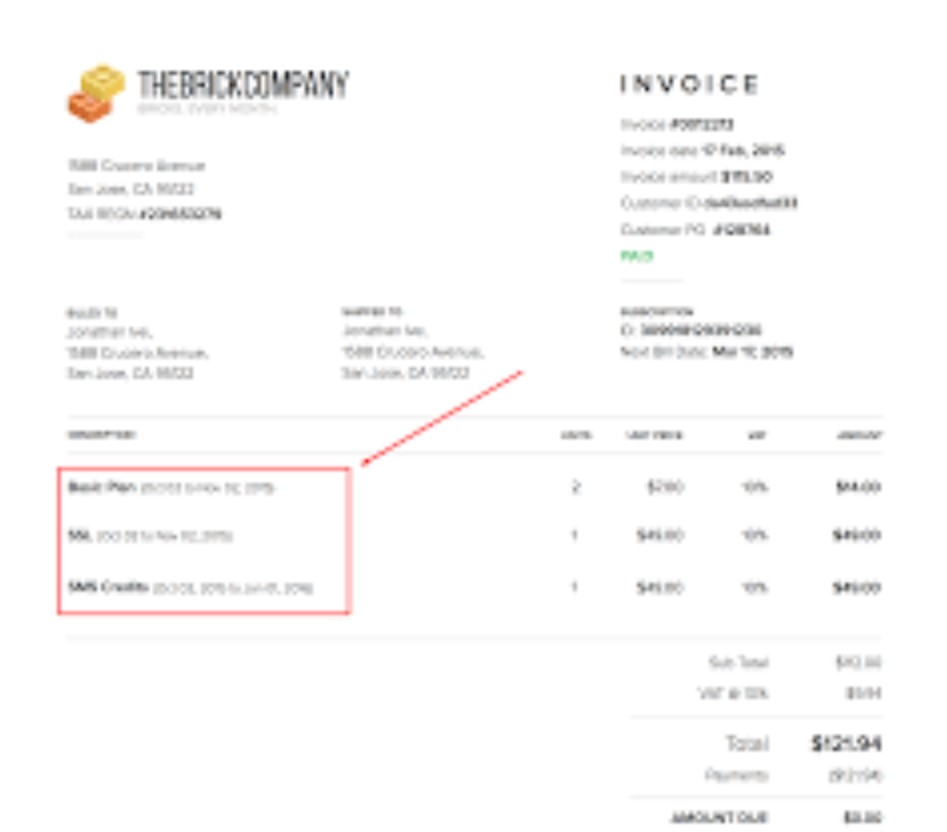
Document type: Invoice